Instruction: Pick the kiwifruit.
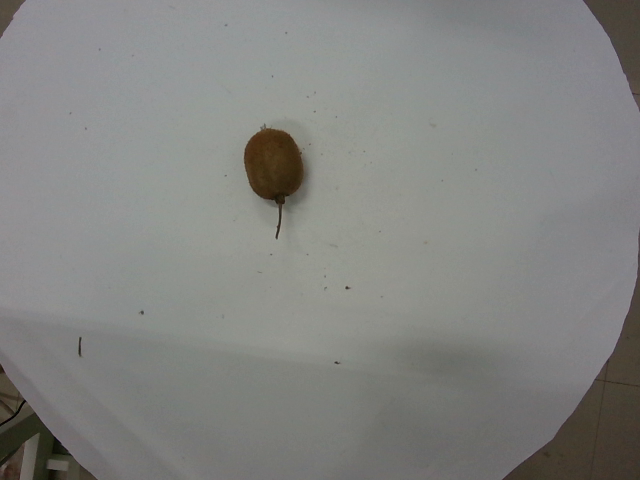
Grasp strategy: vertical